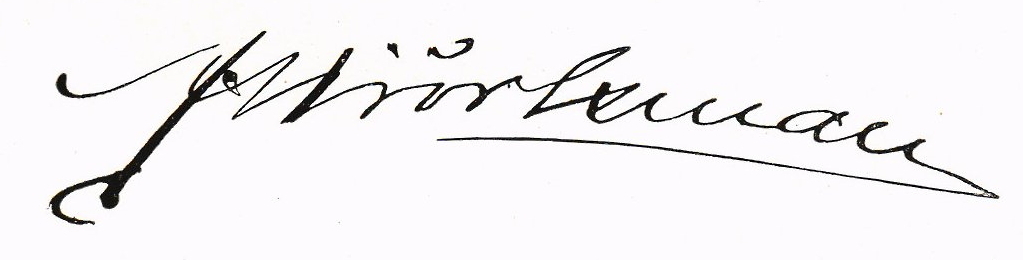
Signature of: alexis björkman